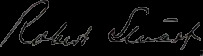
Signature of: robert stuart